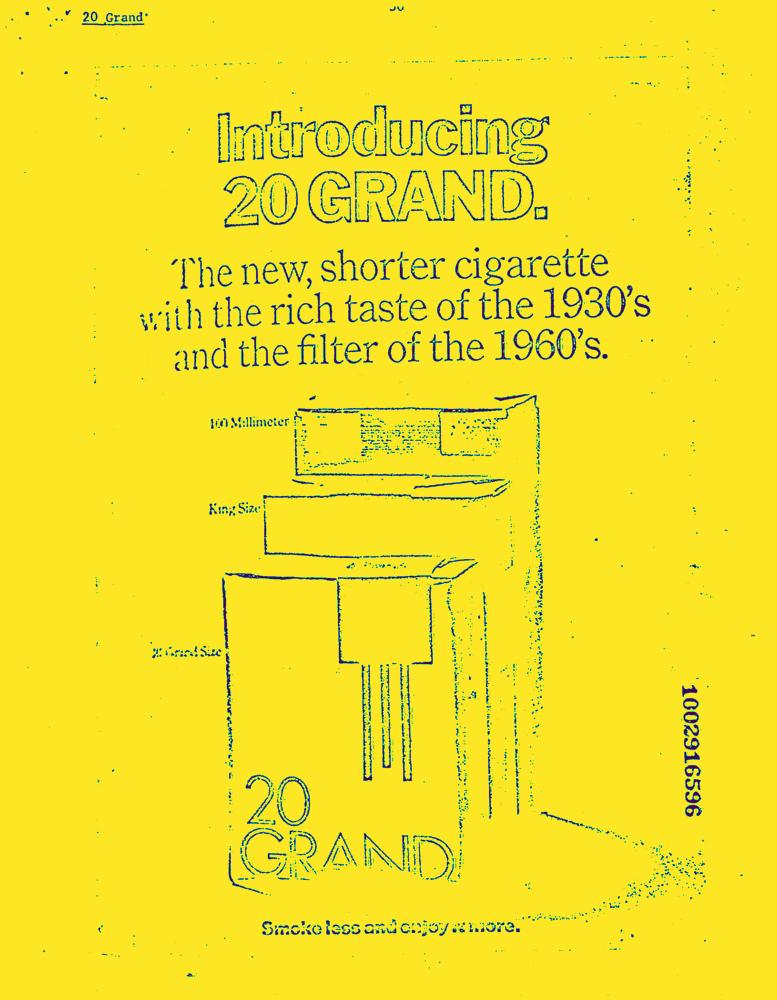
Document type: AD